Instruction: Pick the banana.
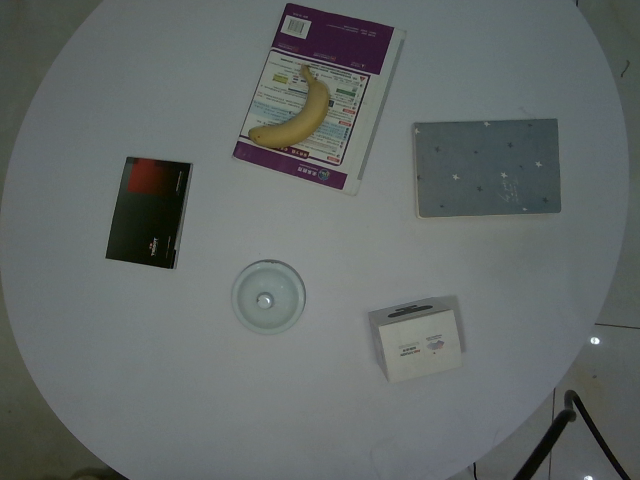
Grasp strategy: vertical